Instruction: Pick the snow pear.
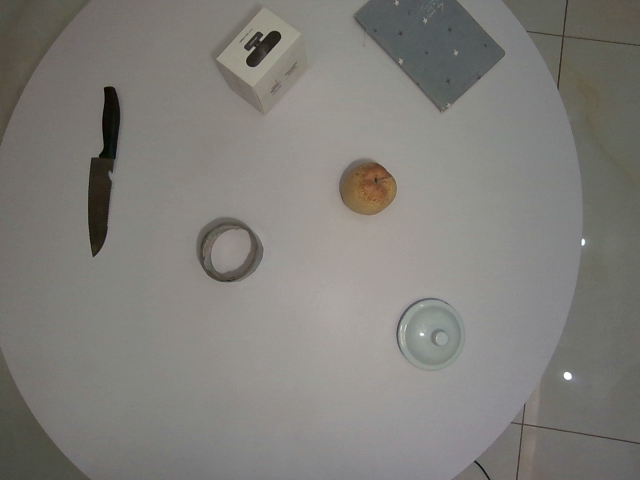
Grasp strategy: vertical